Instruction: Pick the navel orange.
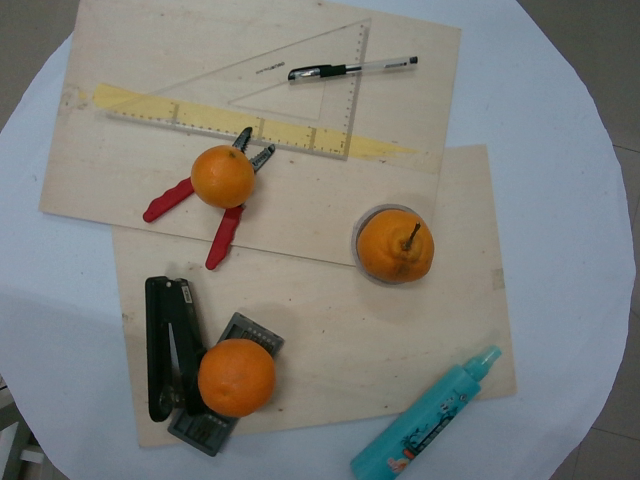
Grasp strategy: vertical